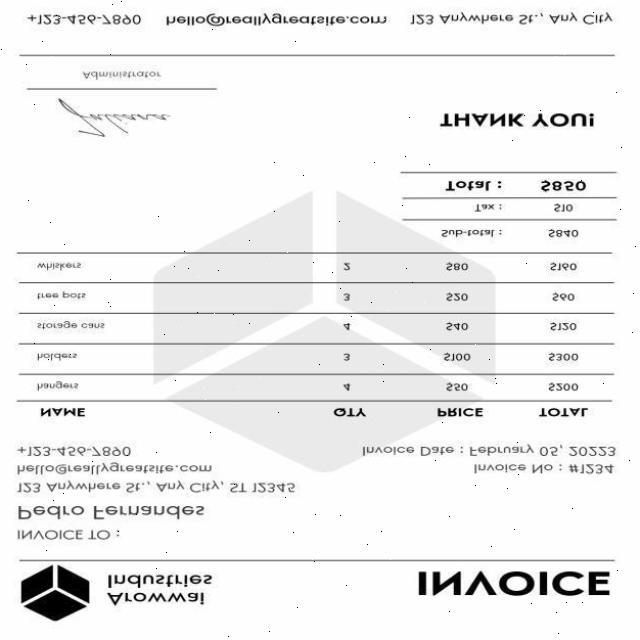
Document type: Invoice